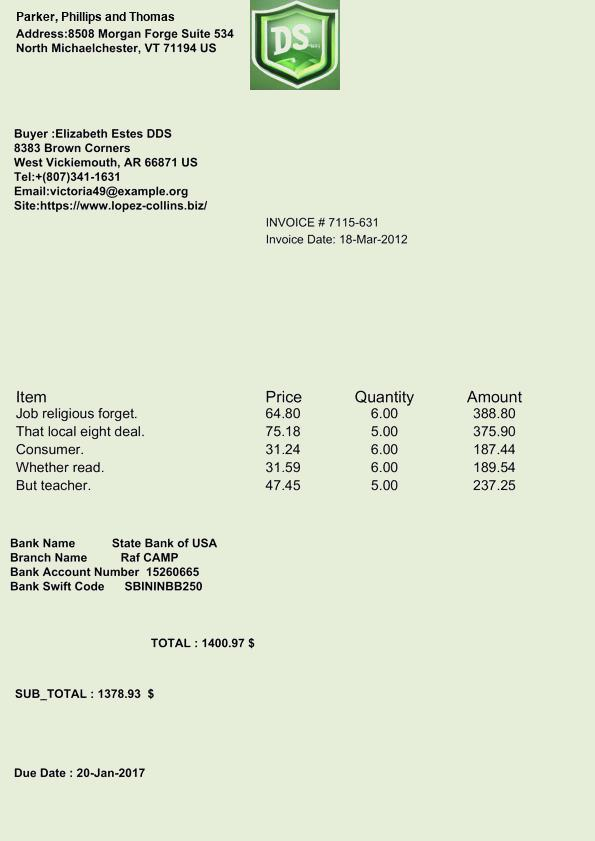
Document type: Invoice